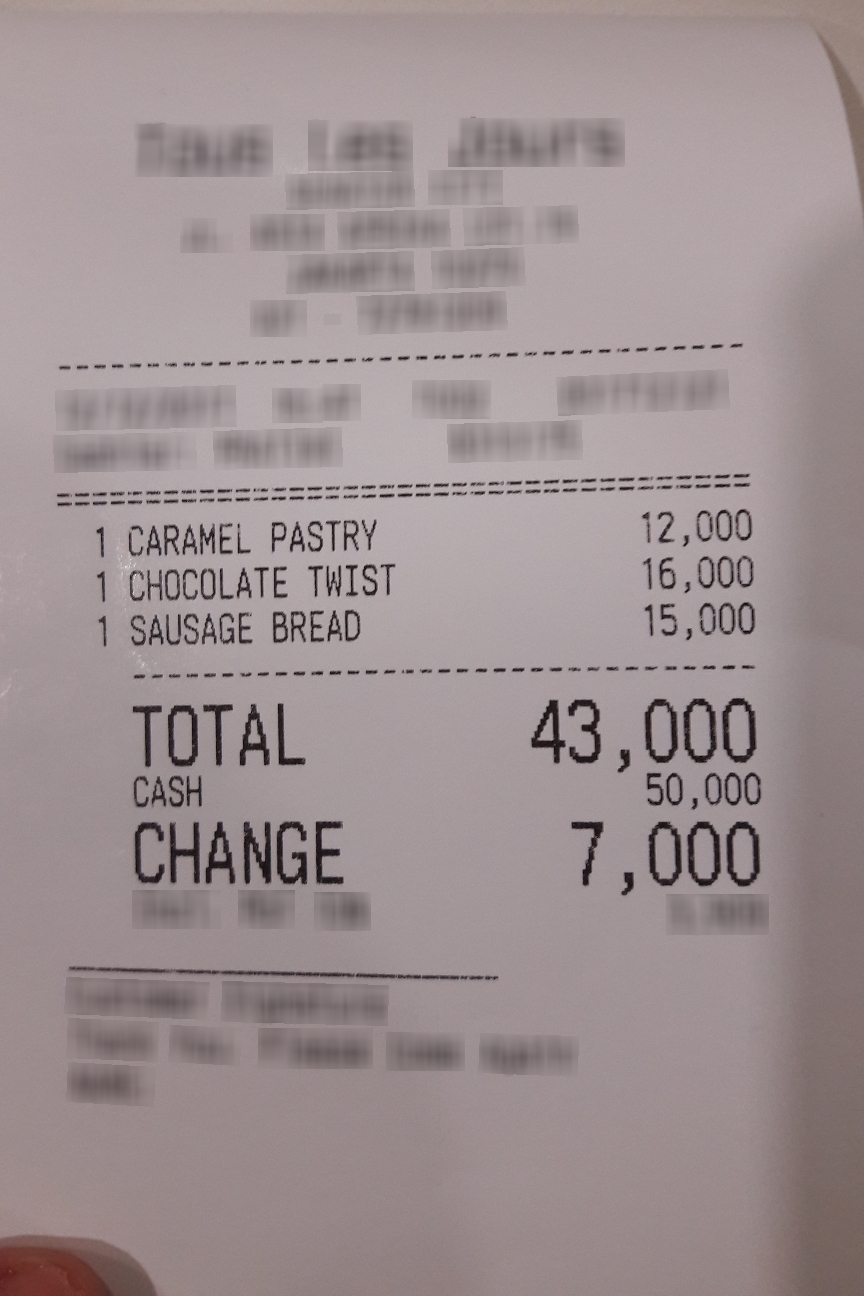
Number of items: 3
Total: 43,000
OCR text regions:
text: 1
text: CARAMEL
text: PASTRY
text: 12,000
text: 1
text: CHOCOLATE
text: TWIST
text: 16,000
text: 1
text: SAUSAGE
text: BREAD
text: 15,000
text: TOTAL
text: 43,000
text: CASH
text: 50,000
text: CHANGE
text: 7,000